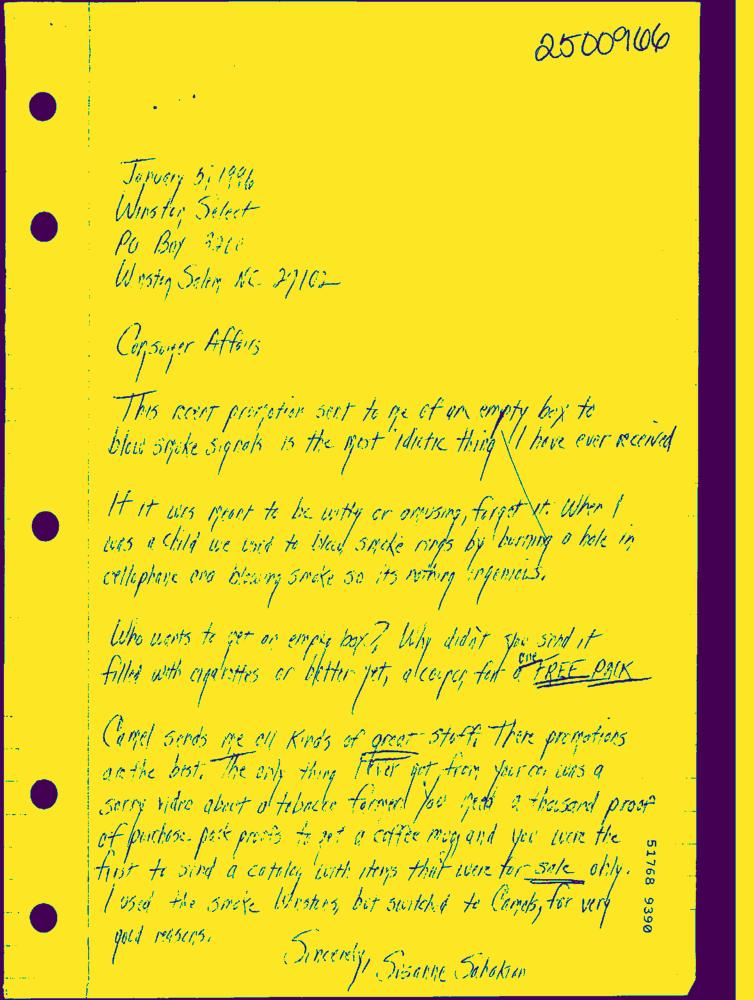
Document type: Hand-Written